Question: In what way does the history help explain the case?
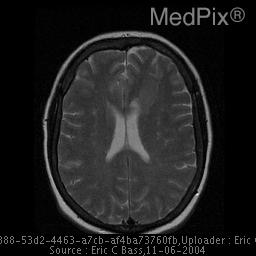
Answer: The patient's history of 54yo female with life long history of epilepsy and seizures. is key in understanding the case.